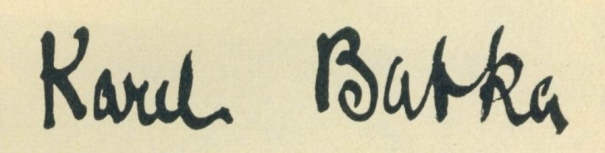
Signature of: karel babka